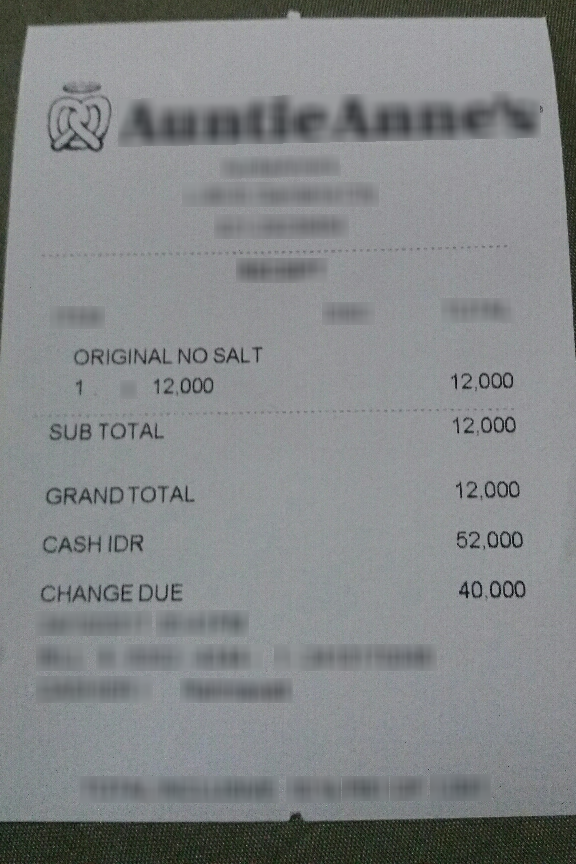
Number of items: 4
Subtotal: 12,000
Total: 12,000
OCR text regions:
text: ORIGINAL NO SALT
text: 1
text: 12,000
text: 12,000
text: SUB
text: TOTAL
text: 12,000
text: GRAND TOTAL
text: 12,000
text: CASH IDR
text: 52,000
text: CHANGE DUE
text: 40,000